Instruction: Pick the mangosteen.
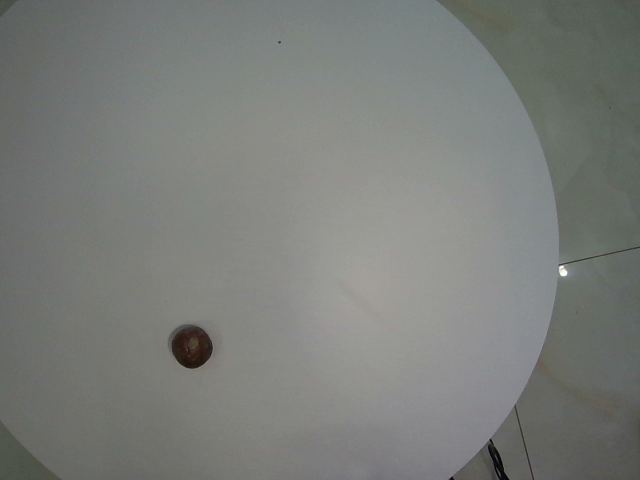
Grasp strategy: vertical